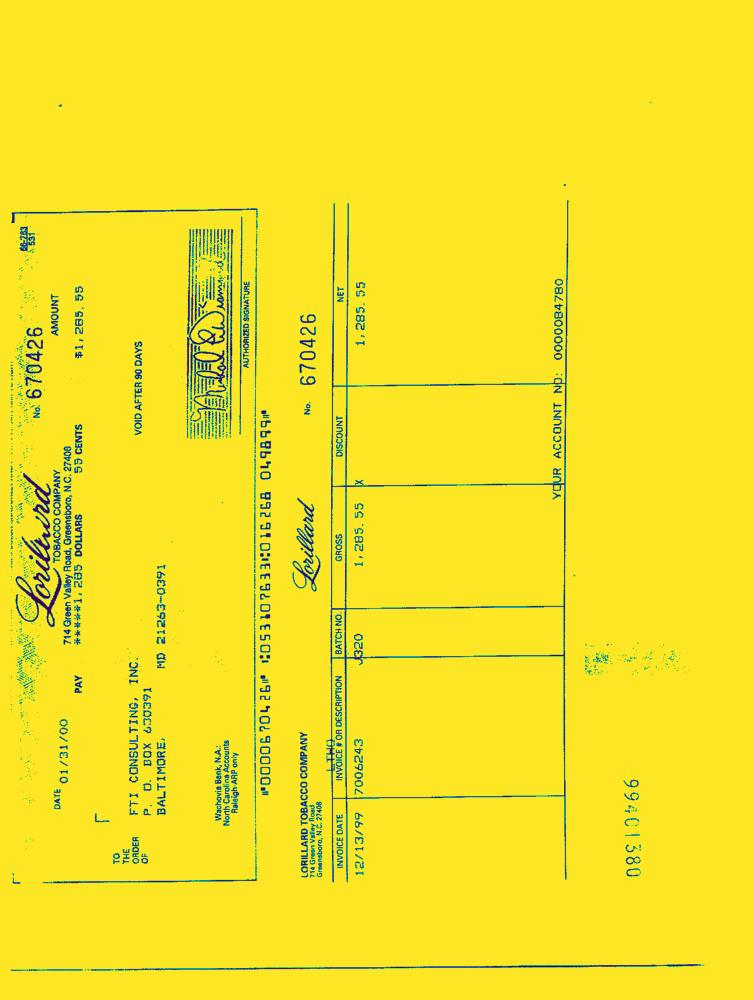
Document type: Invoice-Doc